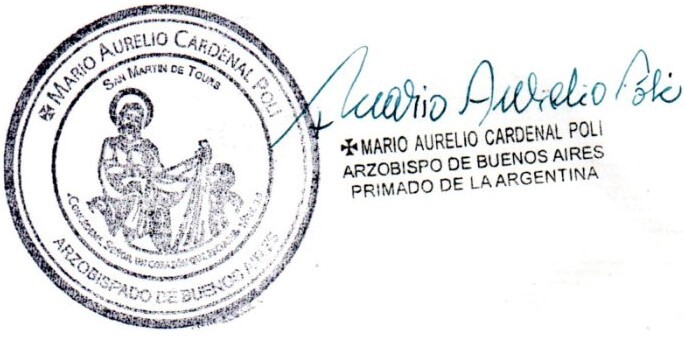
Signature of: mario aurelio poli